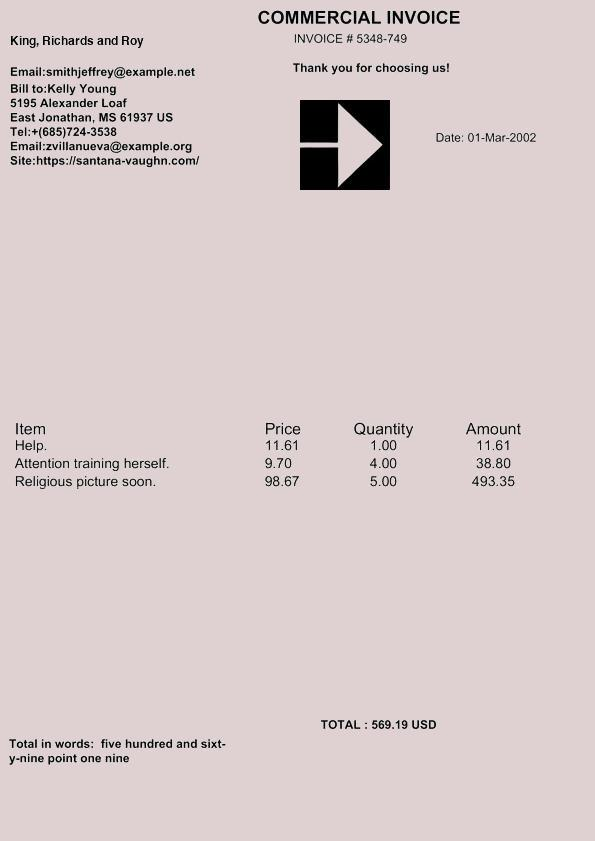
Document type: Invoice